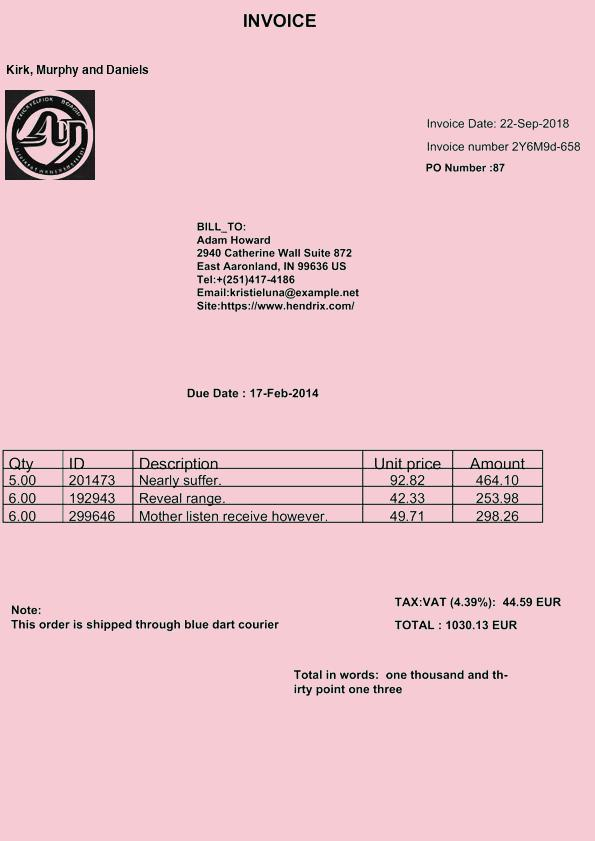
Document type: Invoice